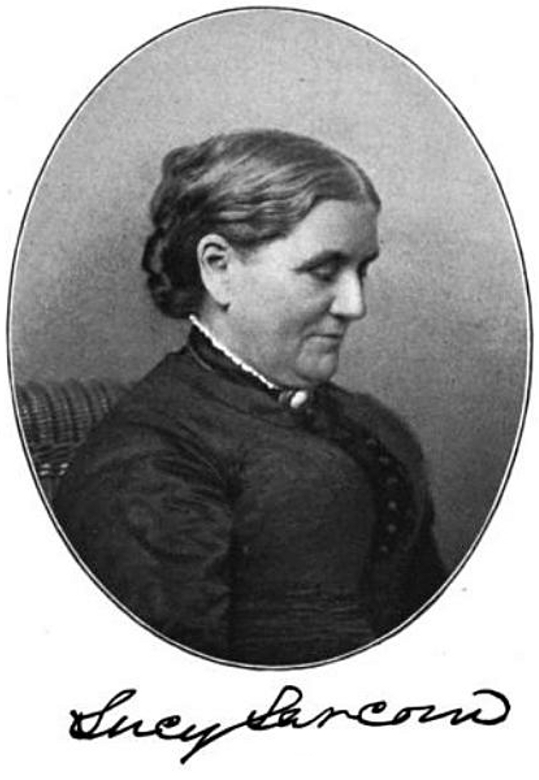
Signature of: lucy larcom